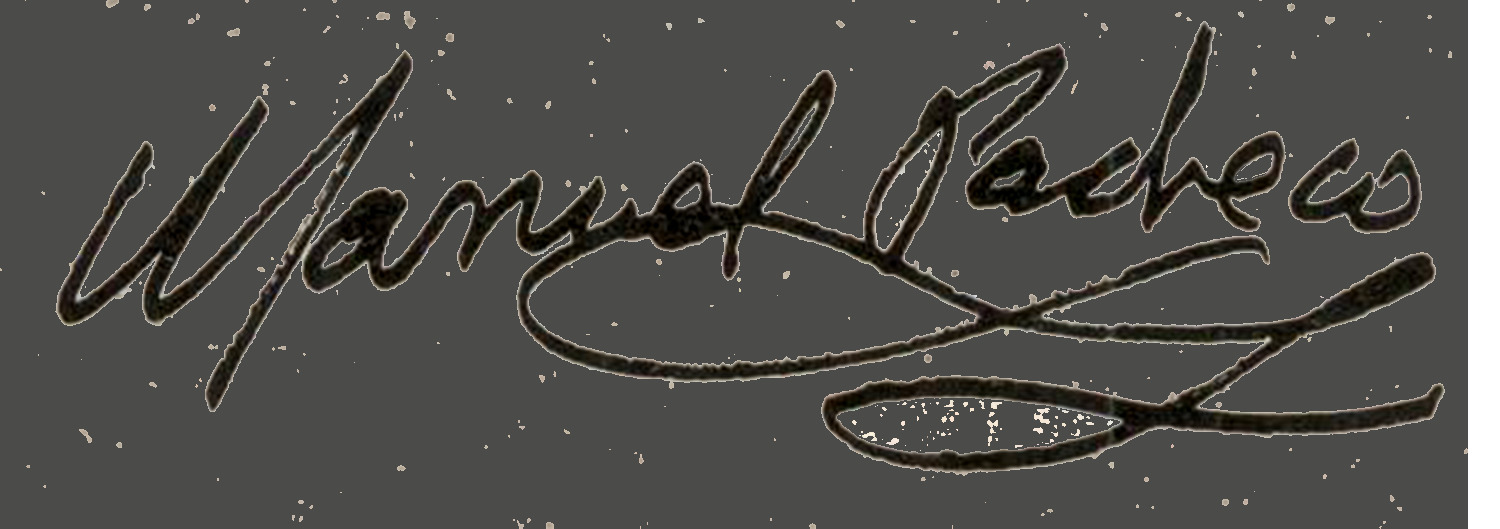
Signature of: manuel pacheco